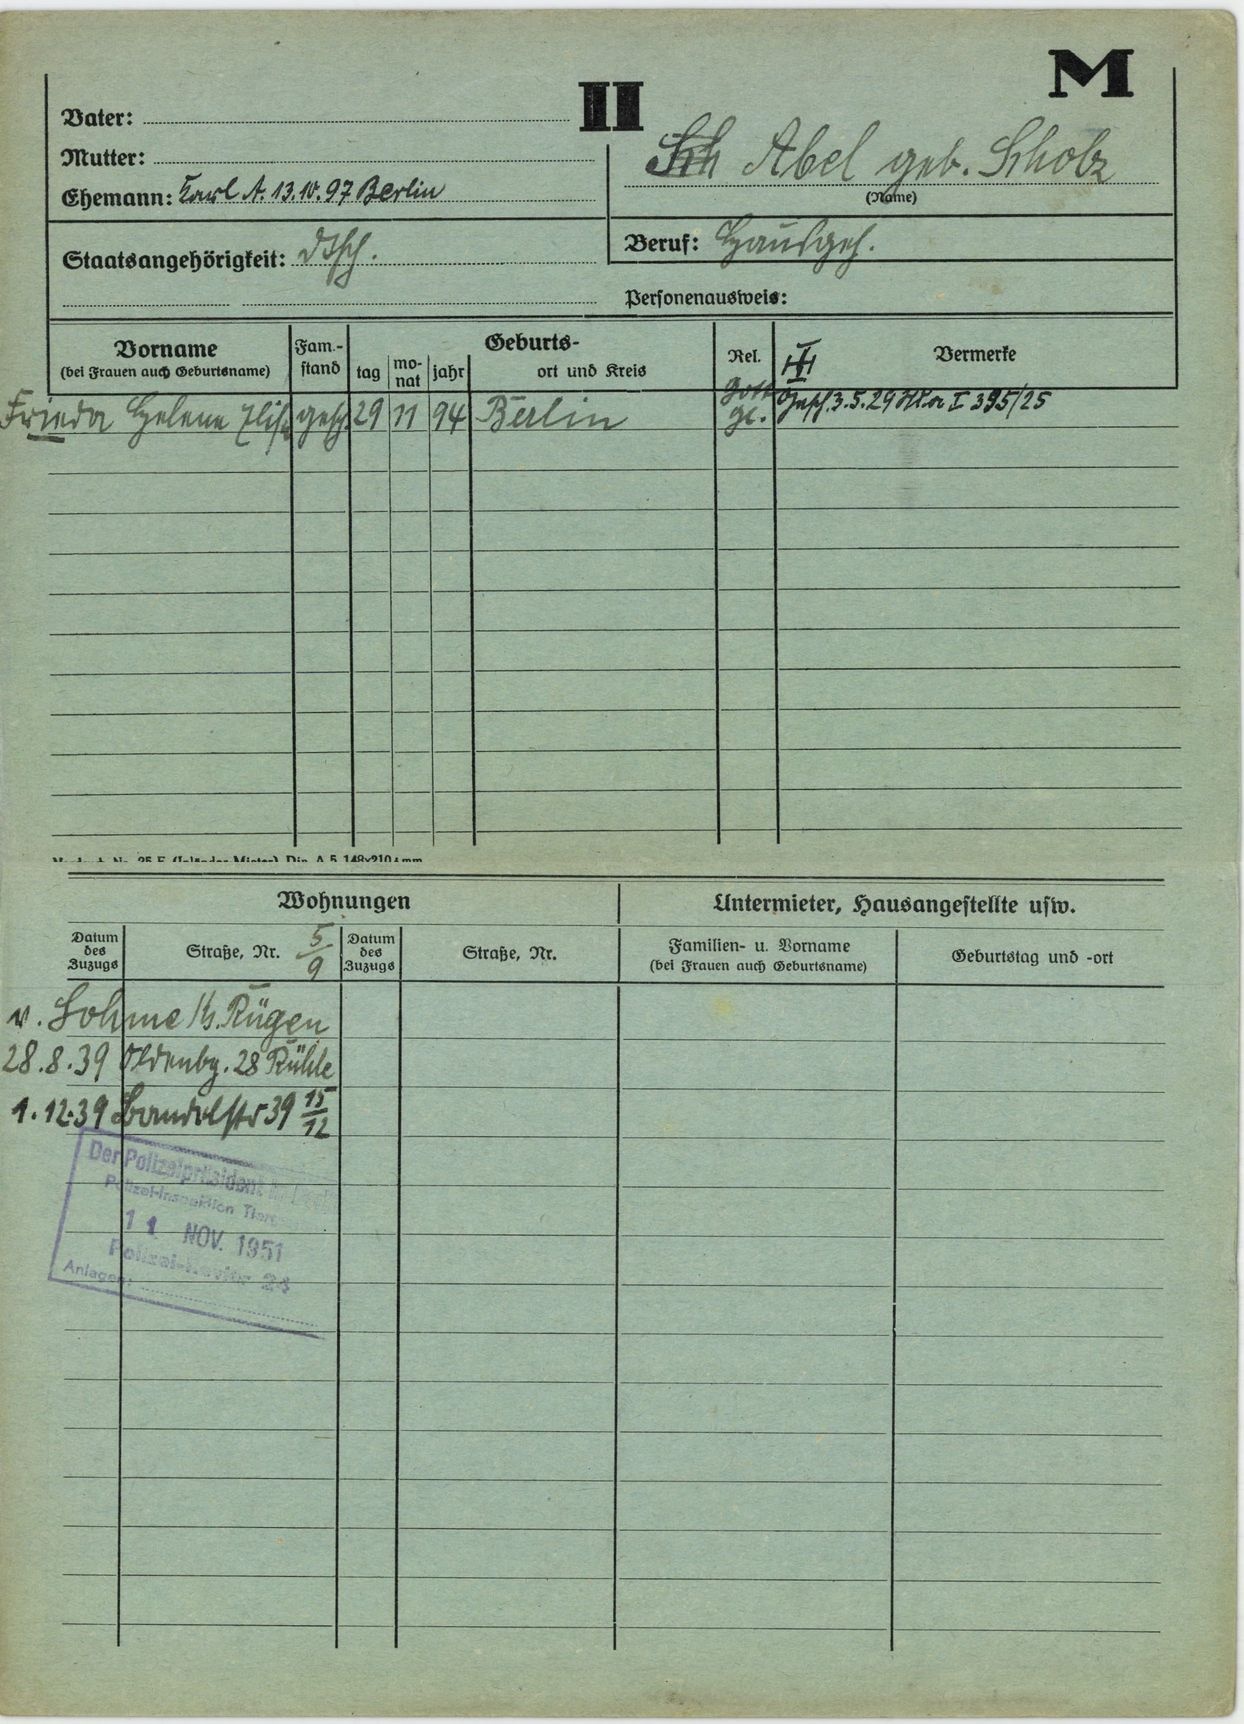
Abel geb. Scholz